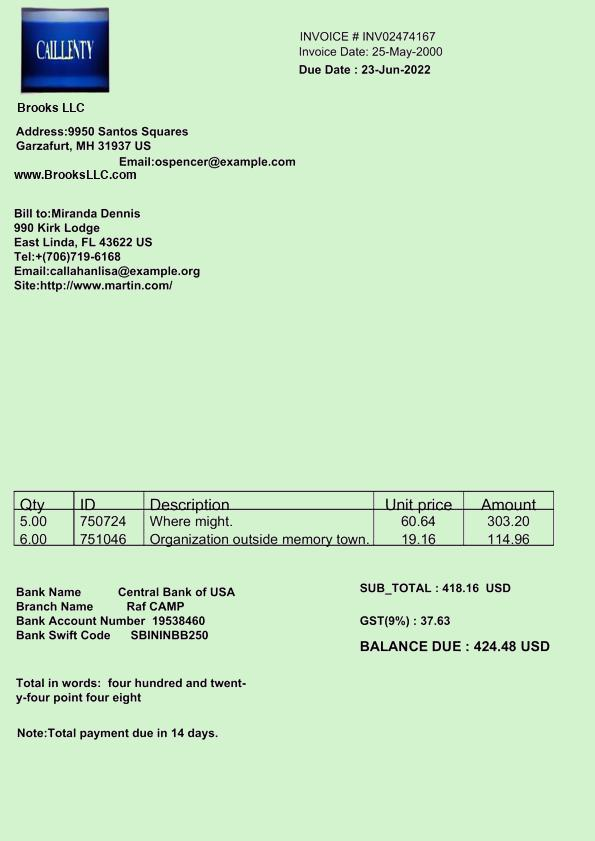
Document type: Invoice